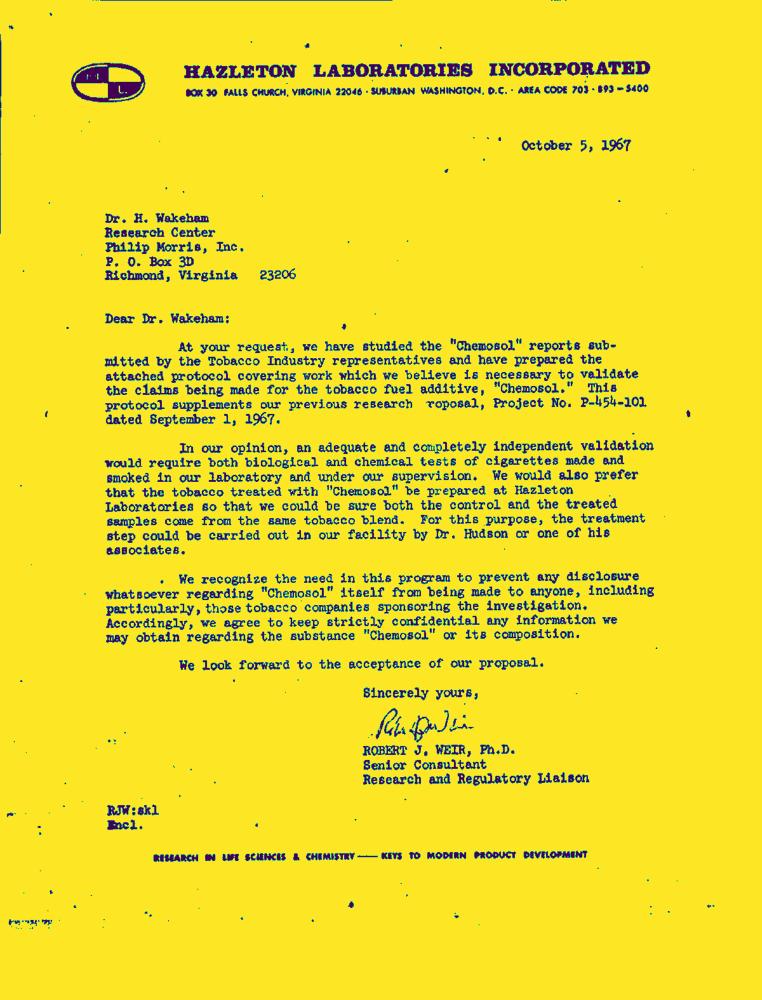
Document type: Letter-Doc